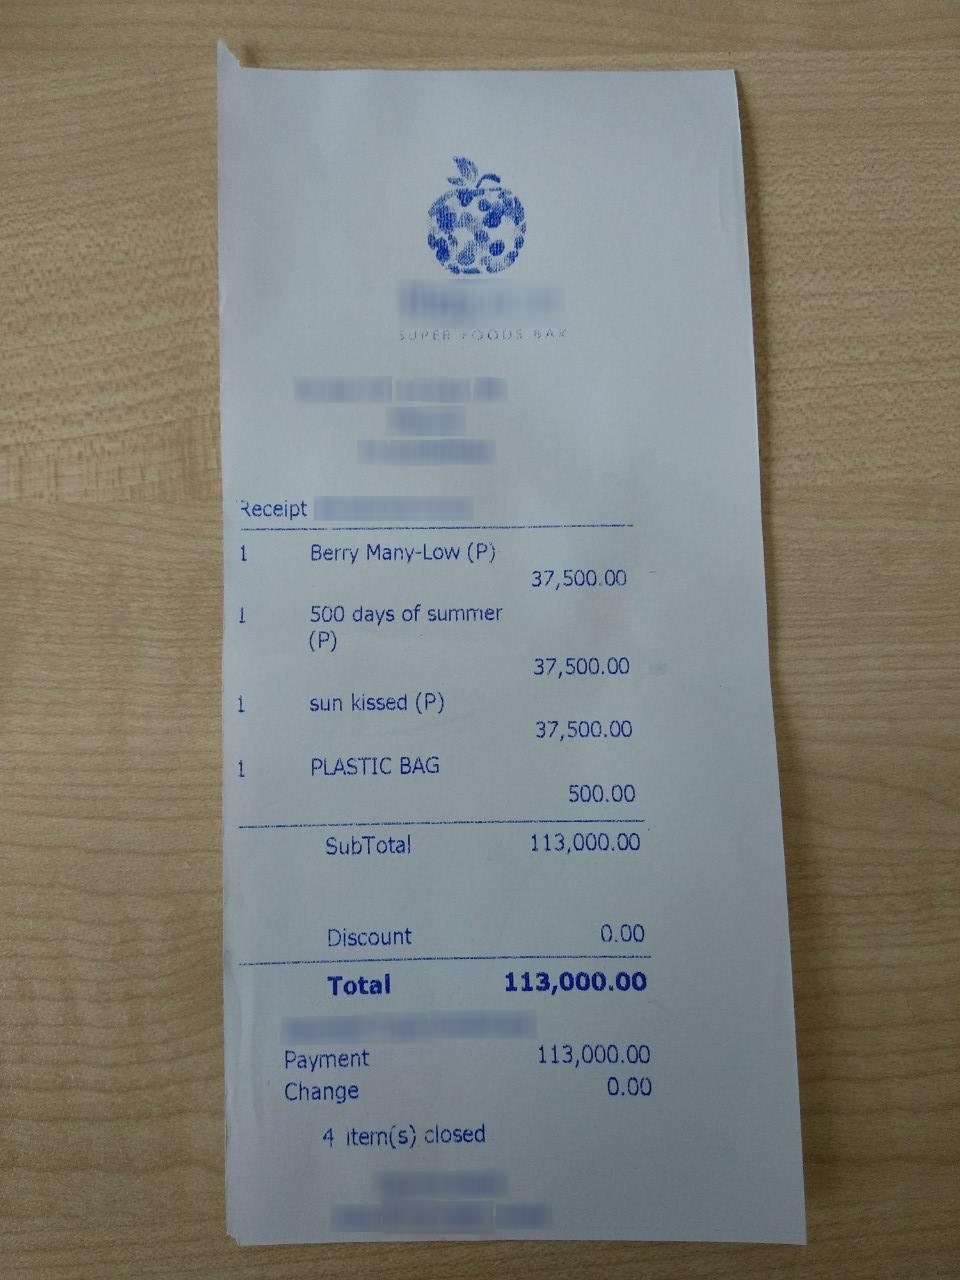
Receipt information:
subtotal: 113,000.00
total: 113,000.00
discount: 0.00
line_items: item_name: Berry Many-Low (P)
item_value: 37,500.00
item_quantity: 1
item_name: 500 days of summer
item_value: 37,500.00
item_quantity: 1
item_name: sun kissed (P)
item_value: 37,500.00
item_quantity: 1
item_name: PLASTIC BAG
item_value: 500.00
item_quantity: 1